Question: What jurisdiction, city, or county is the document associated with?
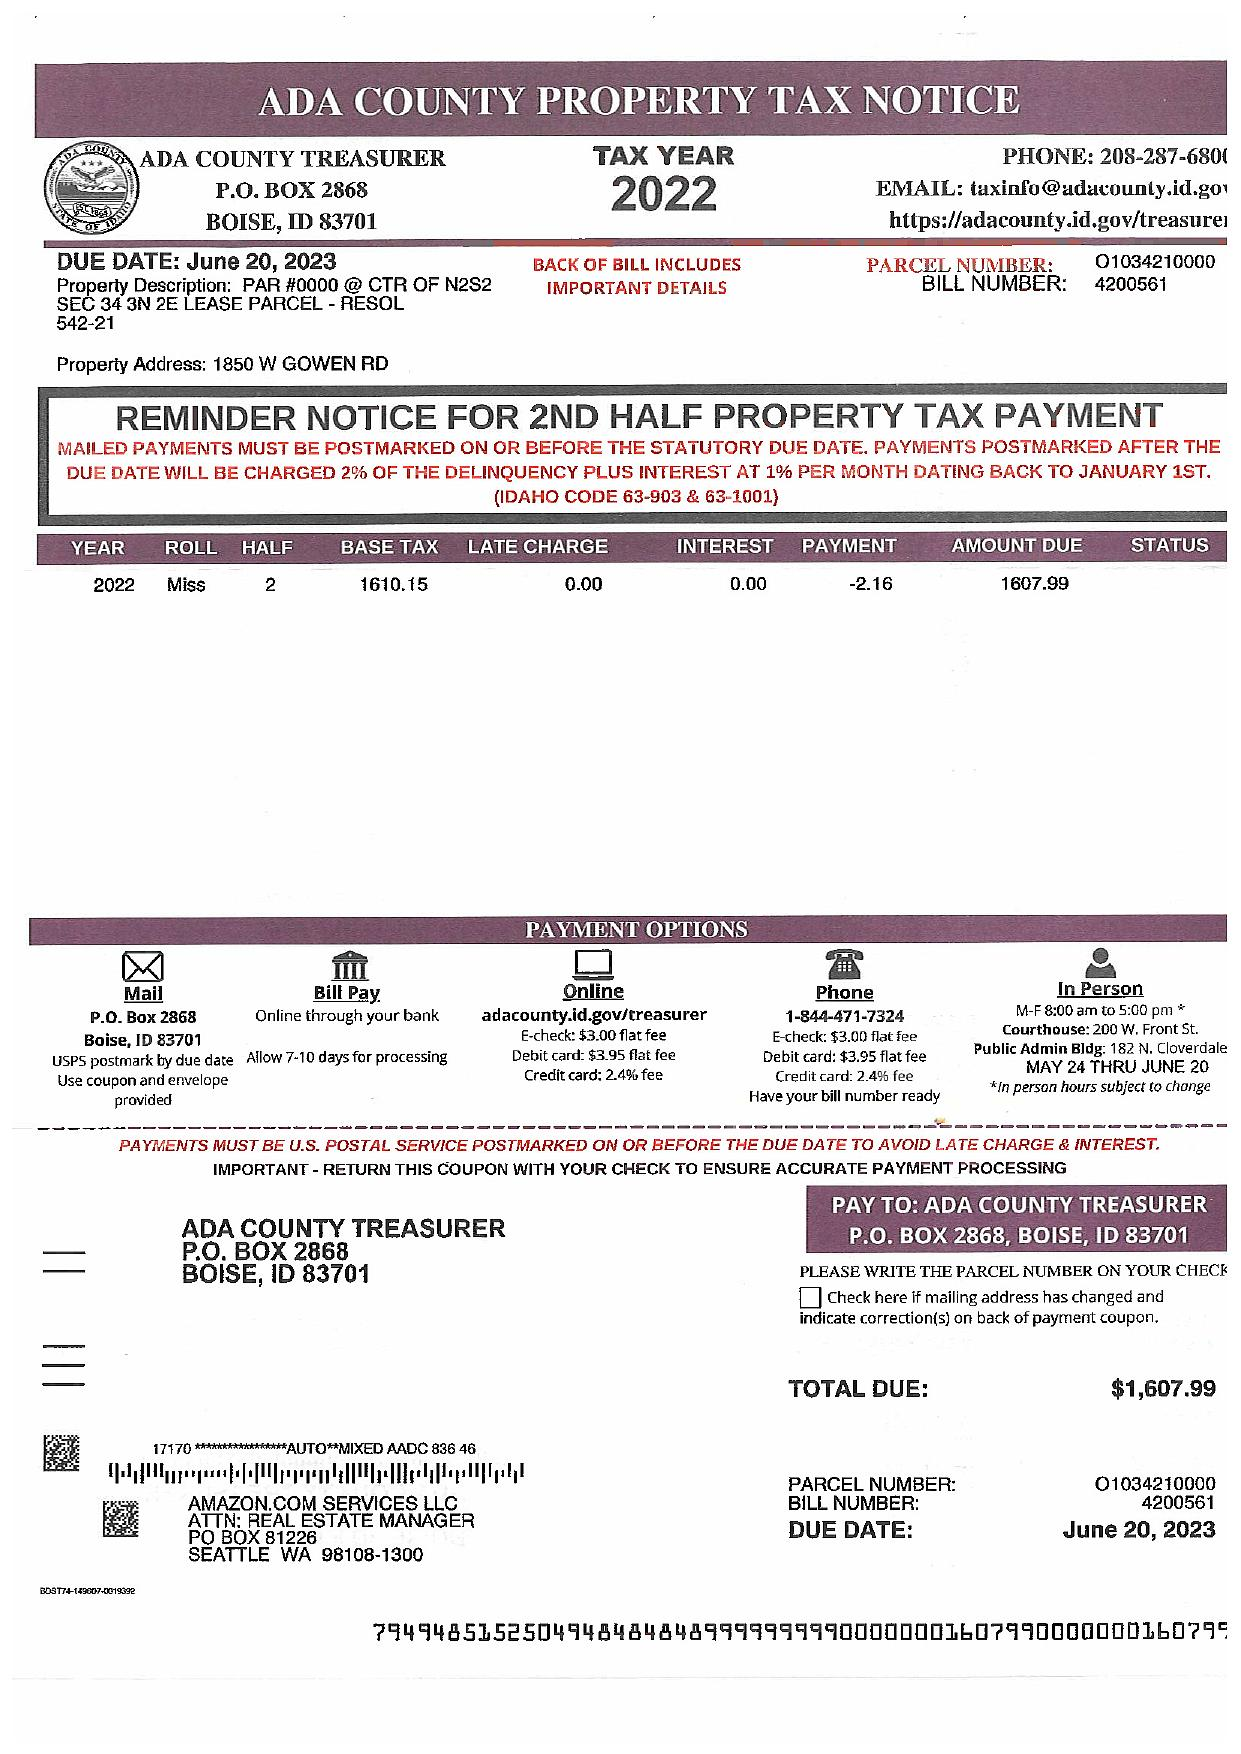
Answer: "Ada County"